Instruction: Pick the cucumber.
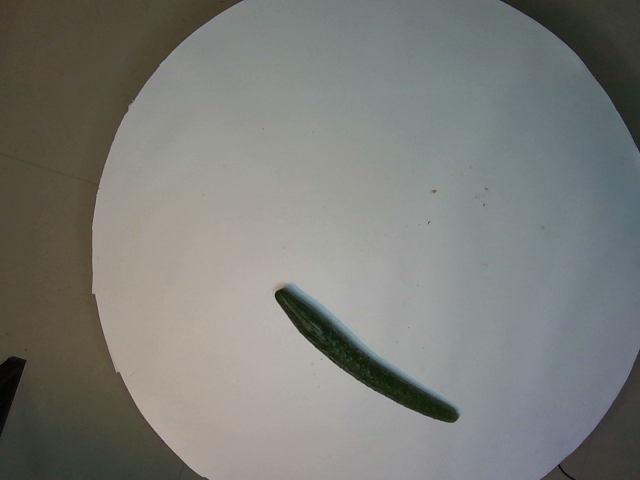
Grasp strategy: vertical